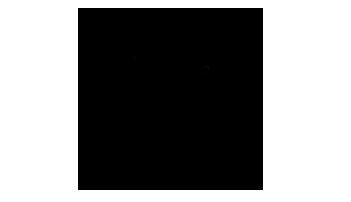
Signature of: anca pop